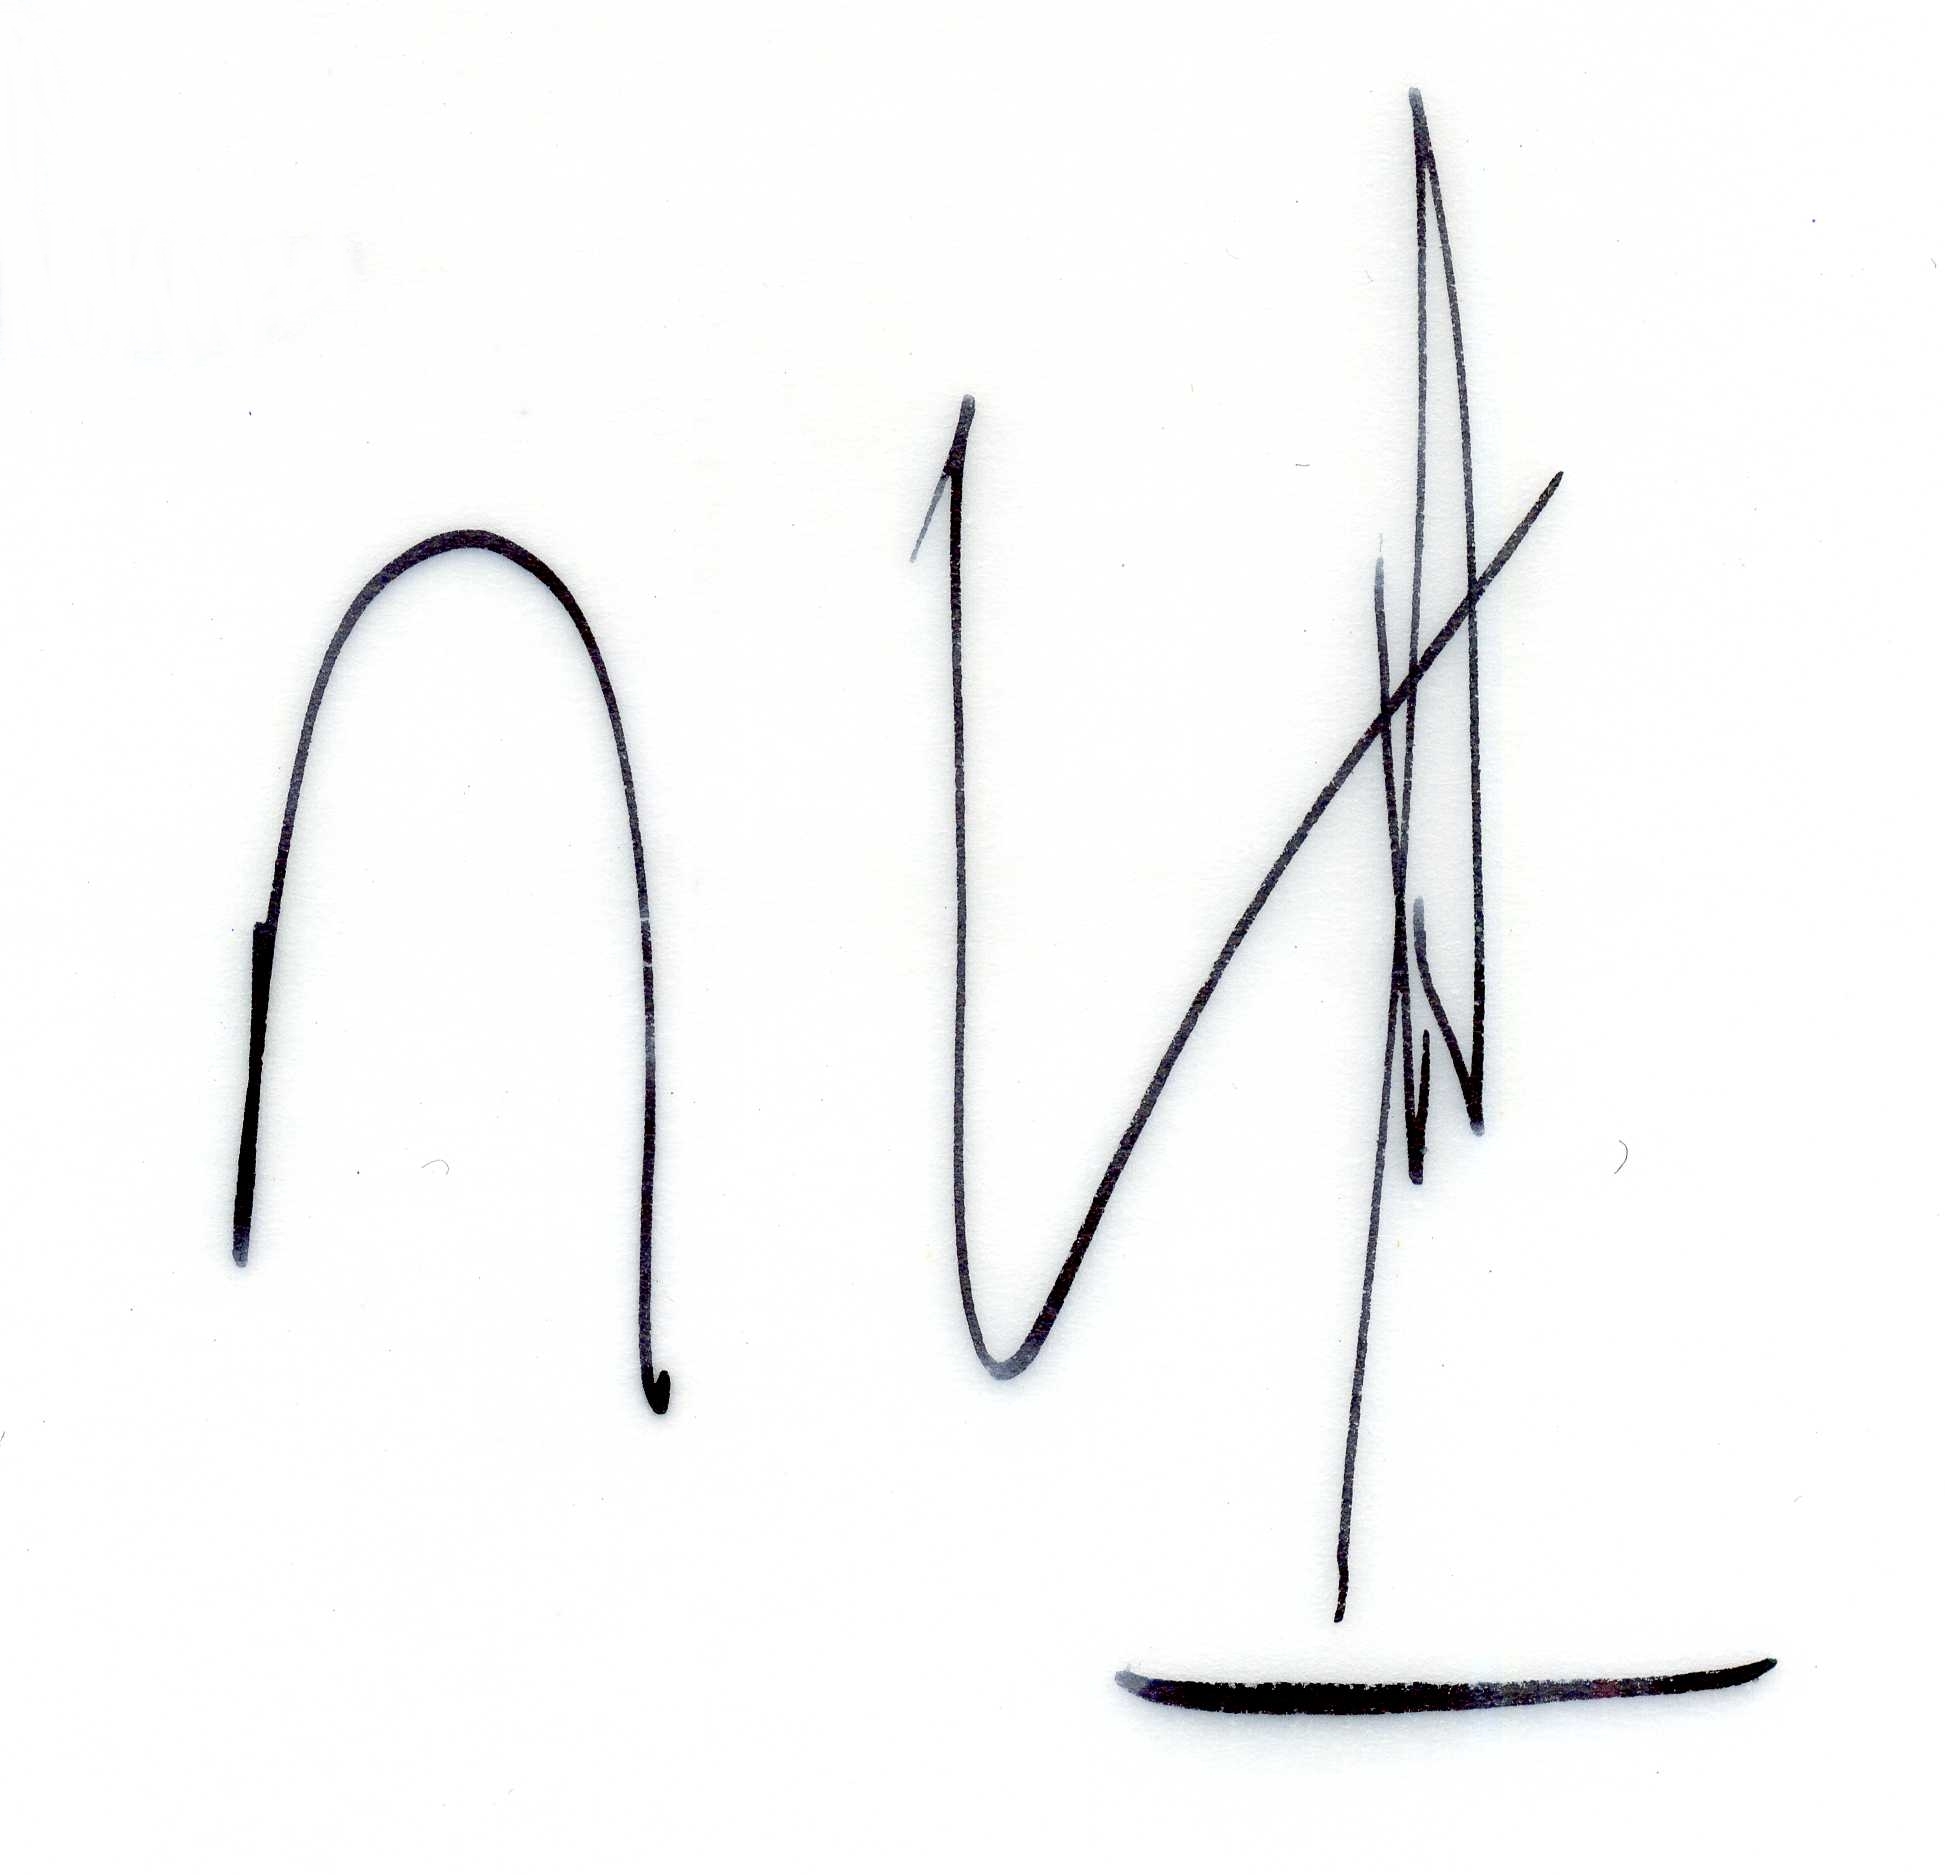
Signature of: roger kowalski